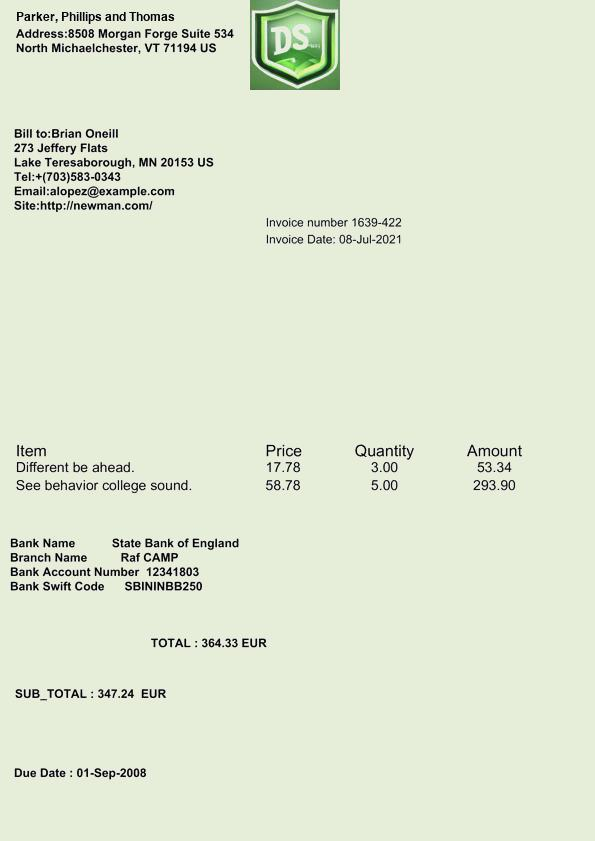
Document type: Invoice